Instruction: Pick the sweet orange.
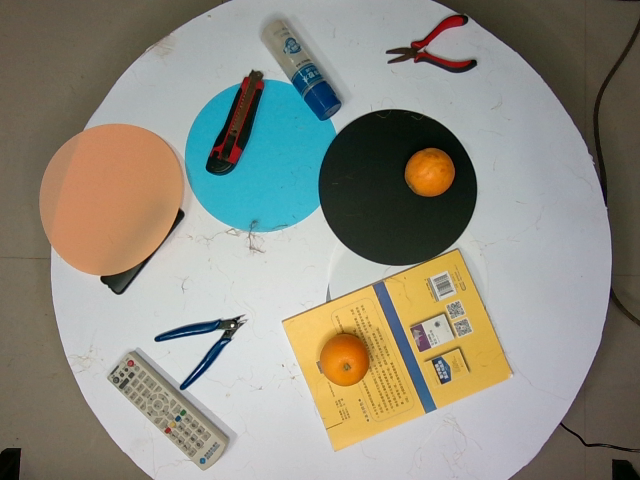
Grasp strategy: vertical